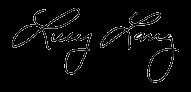
Signature of: lucy lang